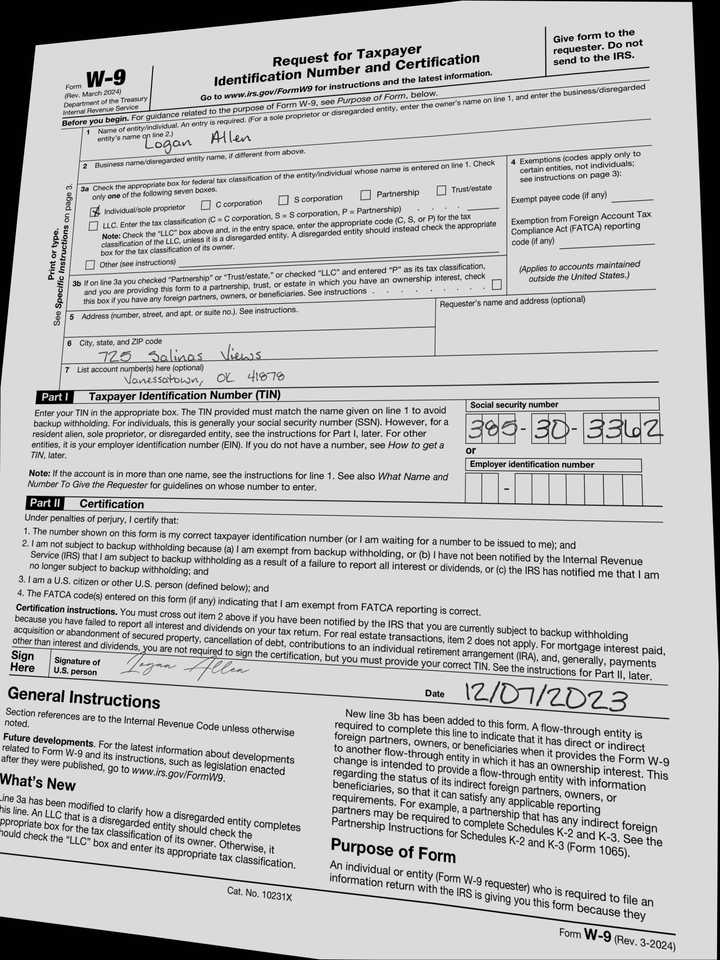
adr1: 725 Salinas Views
adr2: Vanessatown, OK 41878
cbx: yes
ssn: 385303362
enm: Logan Allen
sdt: 12/07/2023